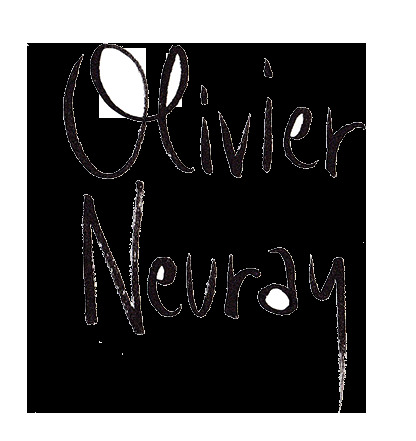
Signature of: olivier neuray